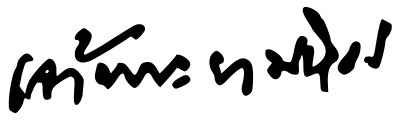
Signature of: chaophraya mahithon la o krairoek